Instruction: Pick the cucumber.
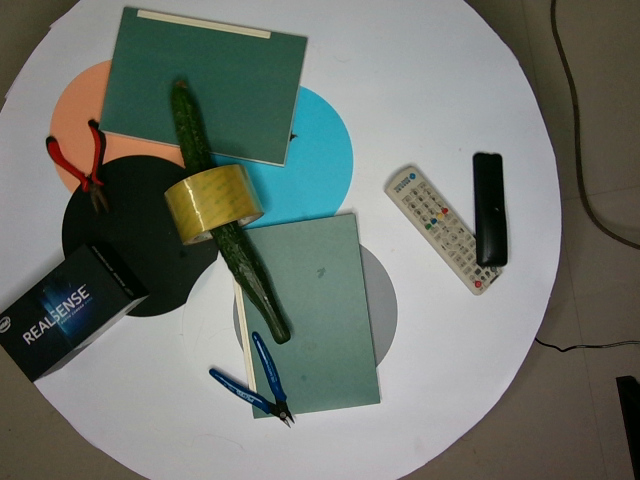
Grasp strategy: vertical